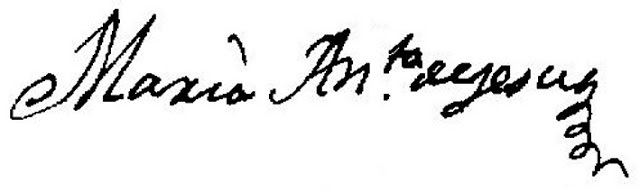
Signature of: maria antonia pereira y andrade